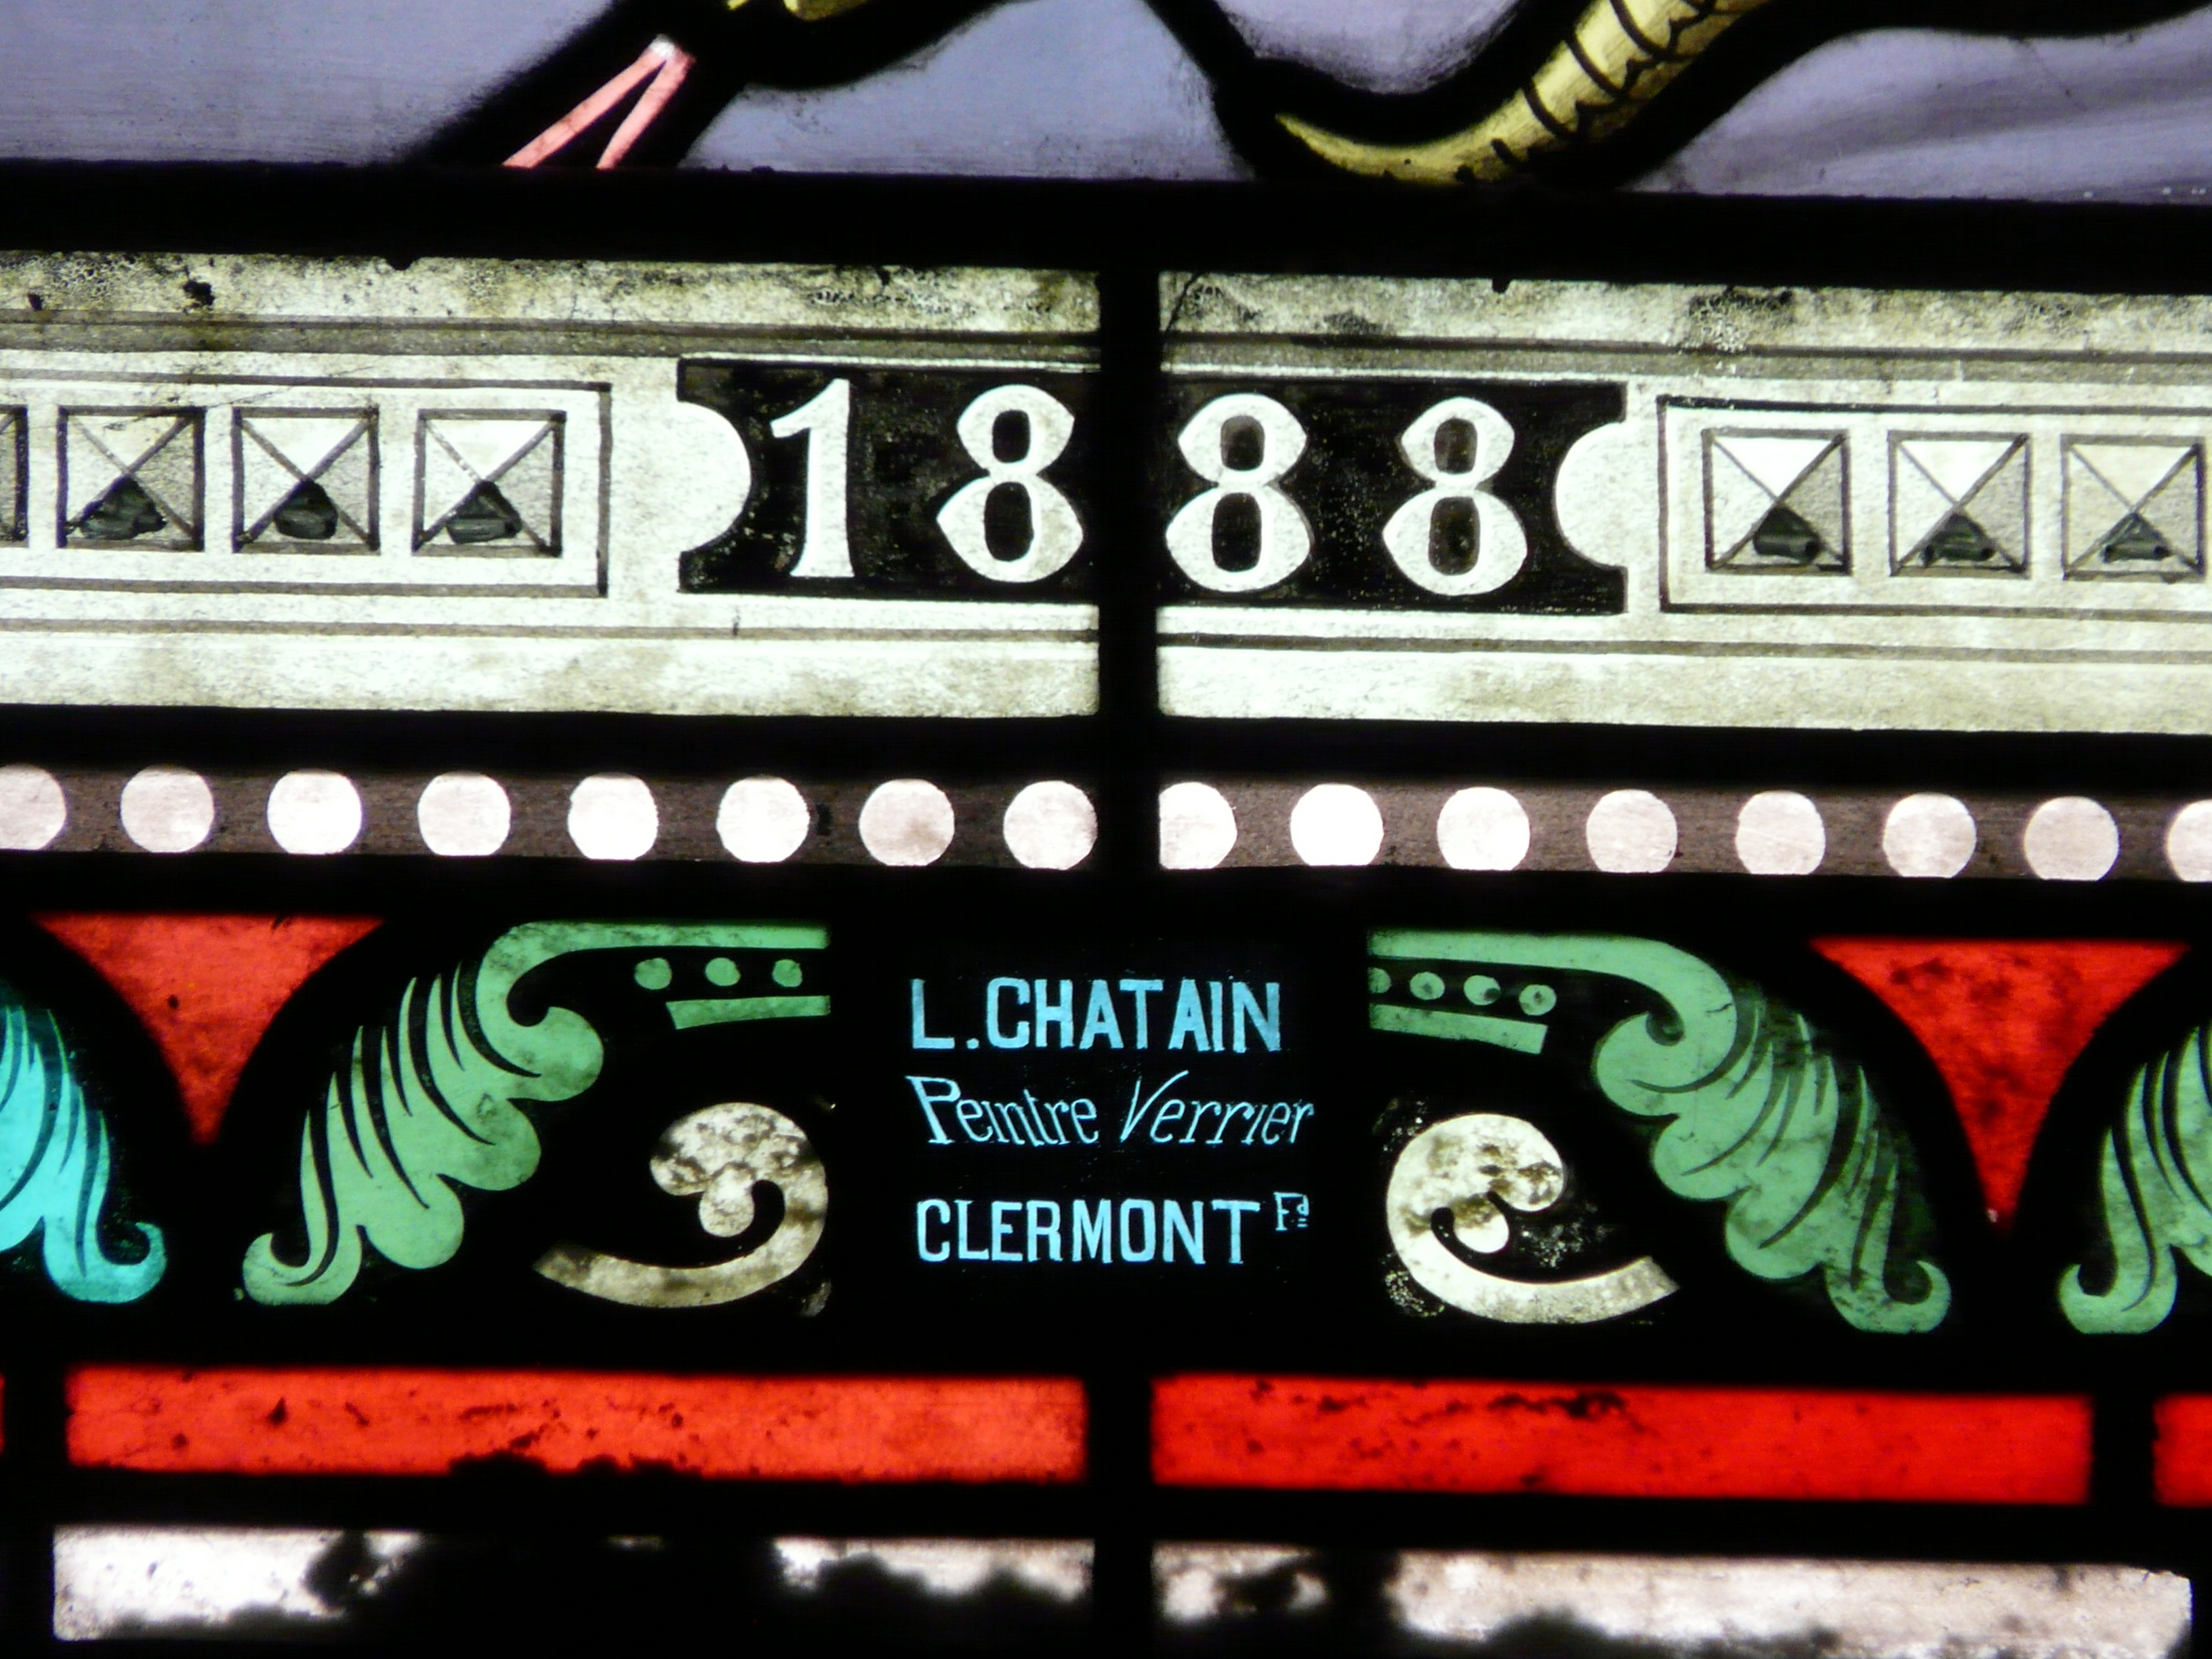
Signature of: lucien chatain